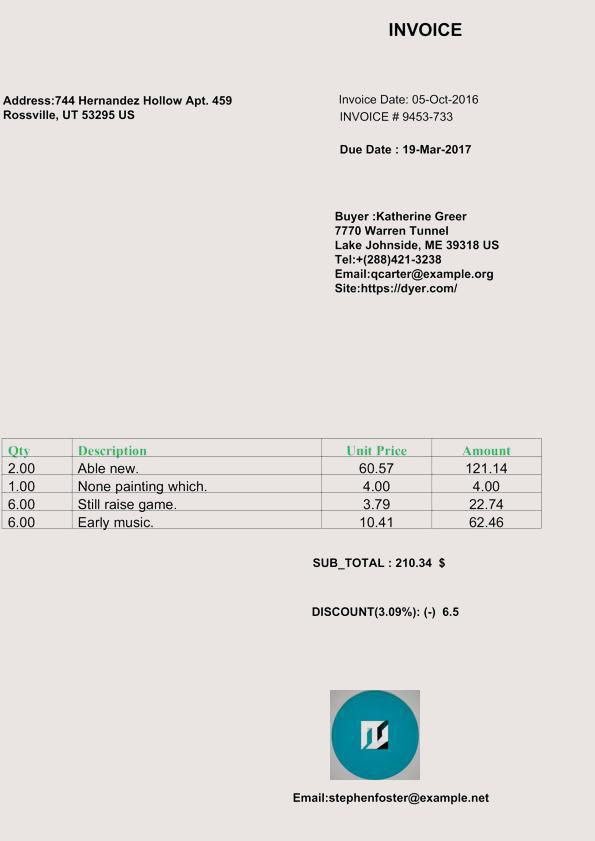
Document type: Invoice